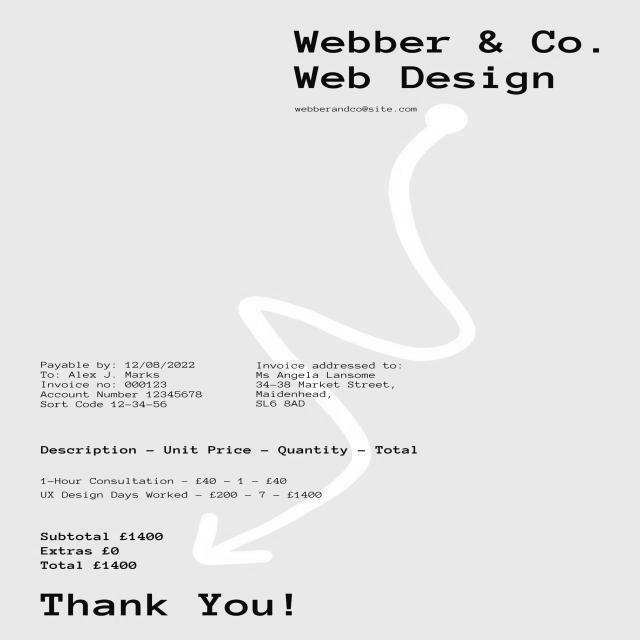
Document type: Invoice